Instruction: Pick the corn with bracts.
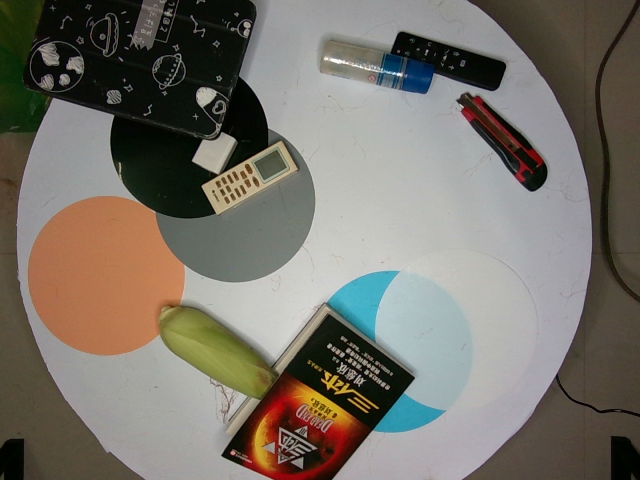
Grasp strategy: vertical